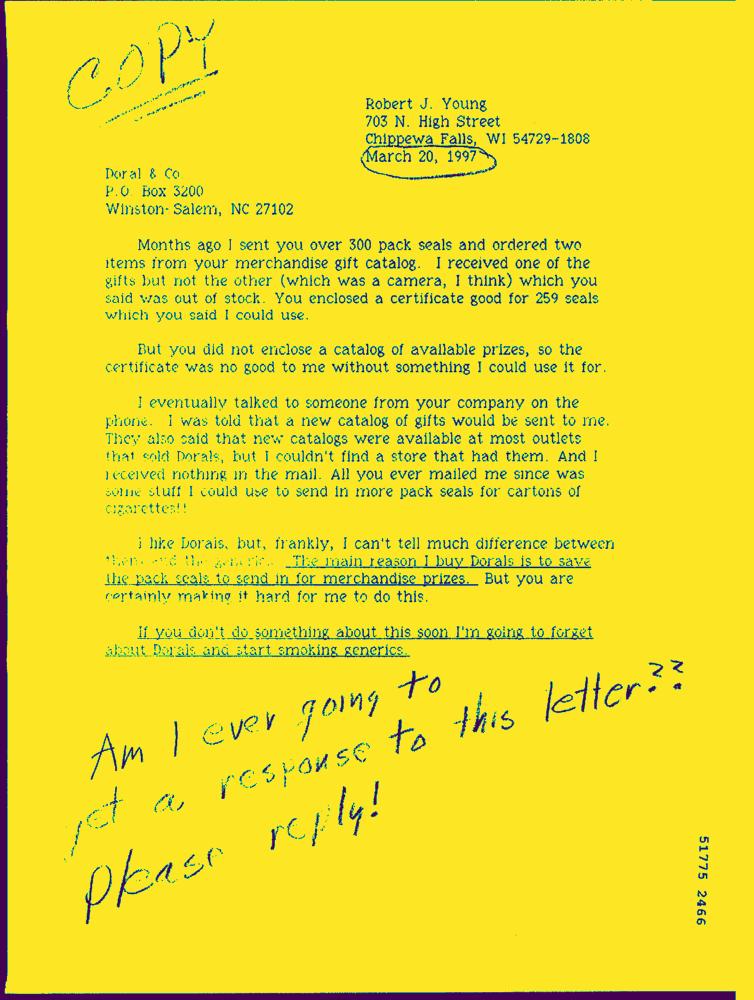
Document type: Hand-Written